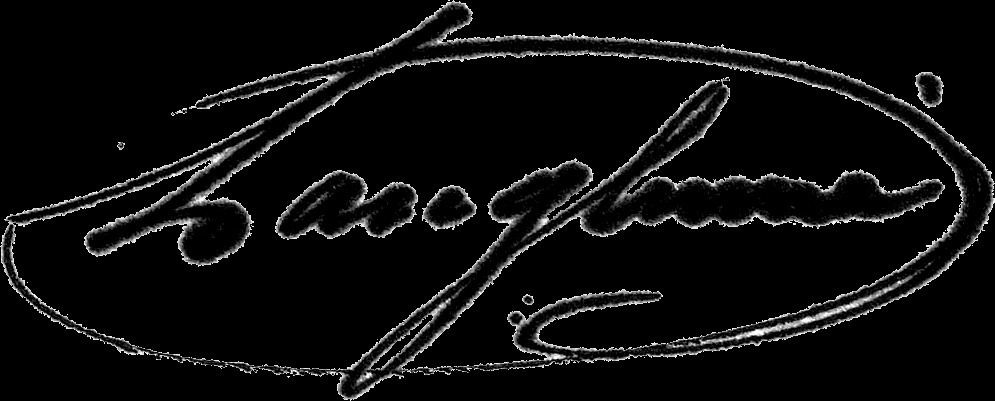
Signature of: pierre langlumé